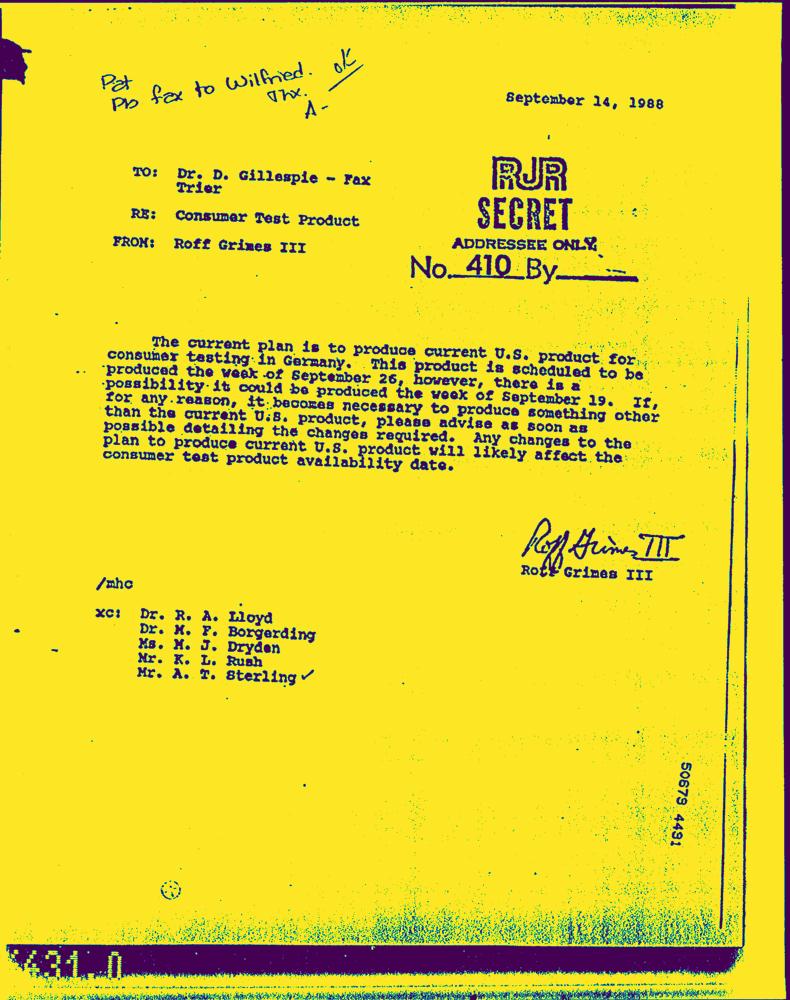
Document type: Letter-Doc